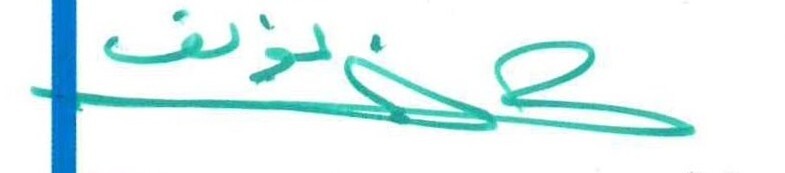
Signature of: ḥamad ibn ʻabd allāh qāḍī